Retrieve the amount in words, amount in figures, name of the payee, date on the cheque, and the bank name from the image.
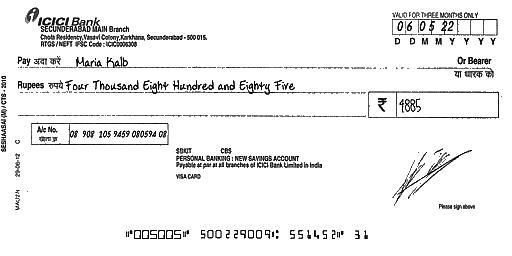
amt_in_words: Four Thousand Eight Hundred and Eighty Five
amt_in_figures: 4885
payee_name: Maria Kalb
bank_name: ICICI Bank
cheque_date: 06/05/22